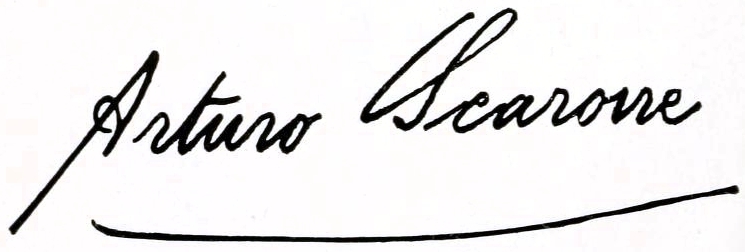
Signature of: arturo scarone